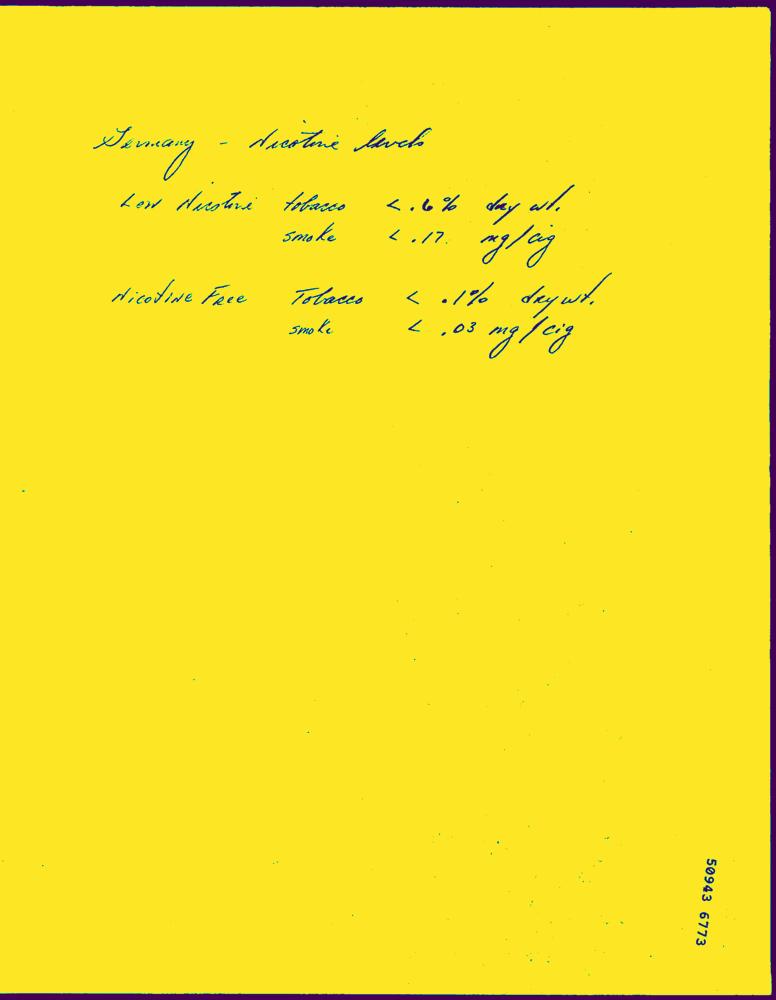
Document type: Hand-Written